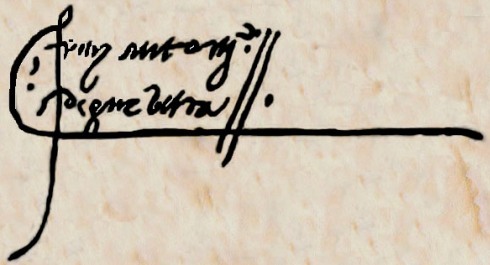
Signature of: antonio guevara noroña